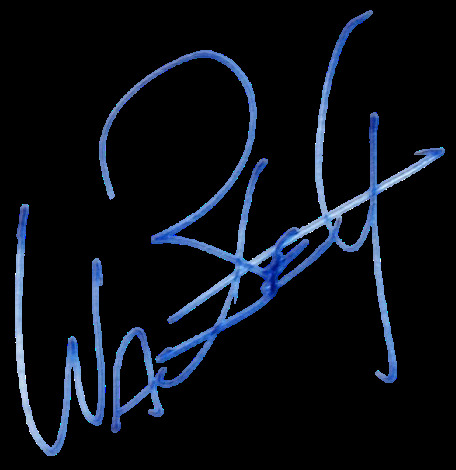
Signature of: warren beatty